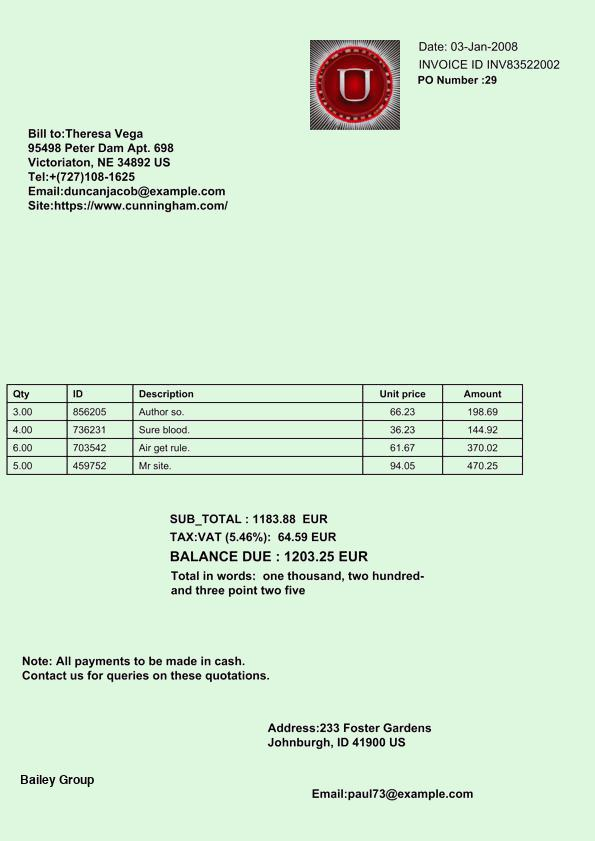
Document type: Invoice